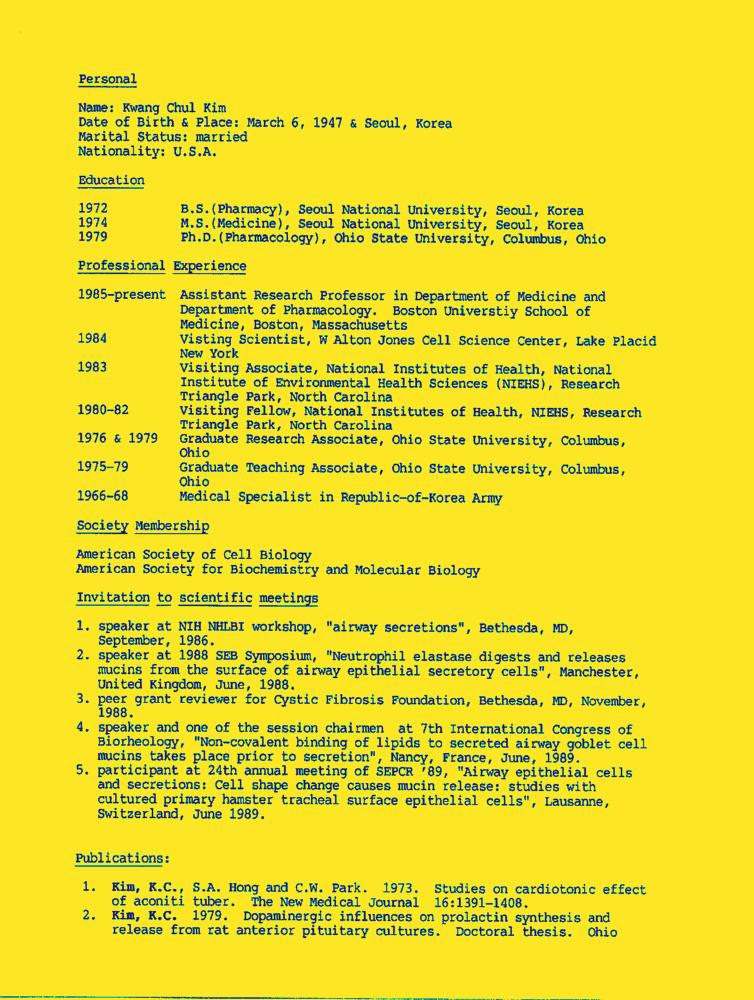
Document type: Resume-Doc